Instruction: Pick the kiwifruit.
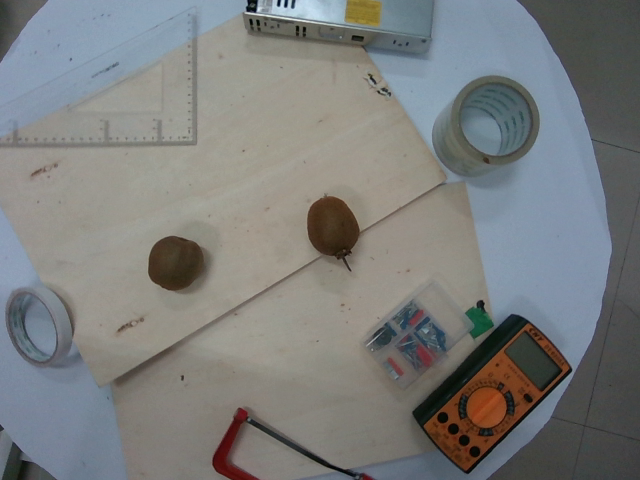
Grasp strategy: vertical